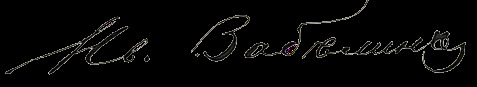
Signature of: ivan zabelin